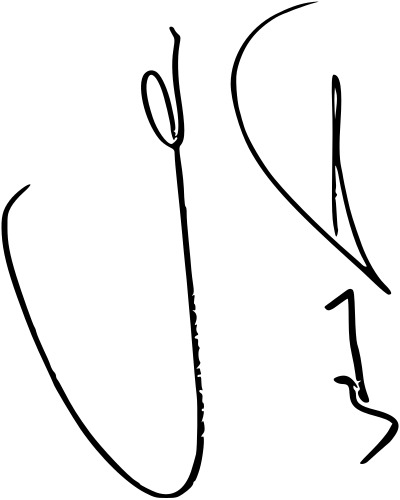
Signature of: louis fan